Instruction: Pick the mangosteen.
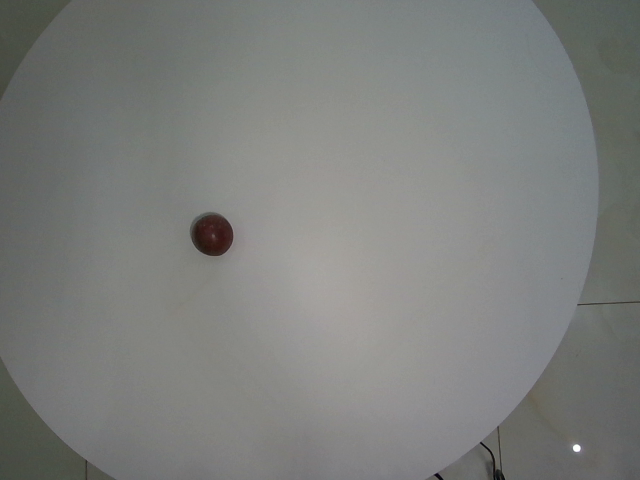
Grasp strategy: vertical